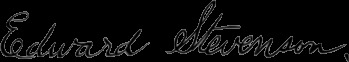
Signature of: edward stevenson